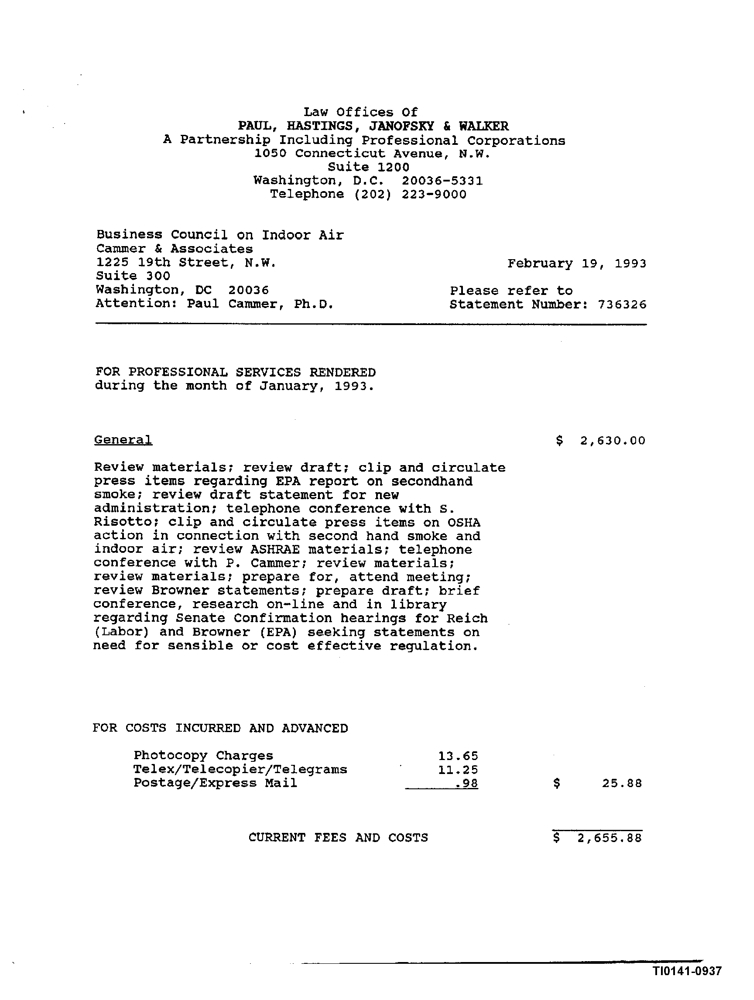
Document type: Invoice